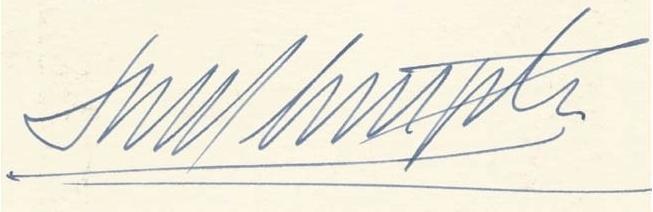
Signature of: roberto marcelo levingston